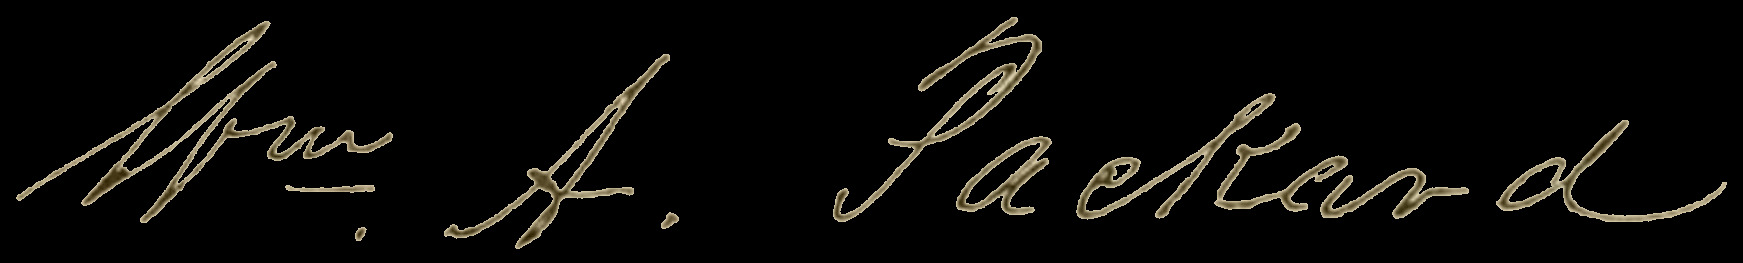
Signature of: william alfred packard